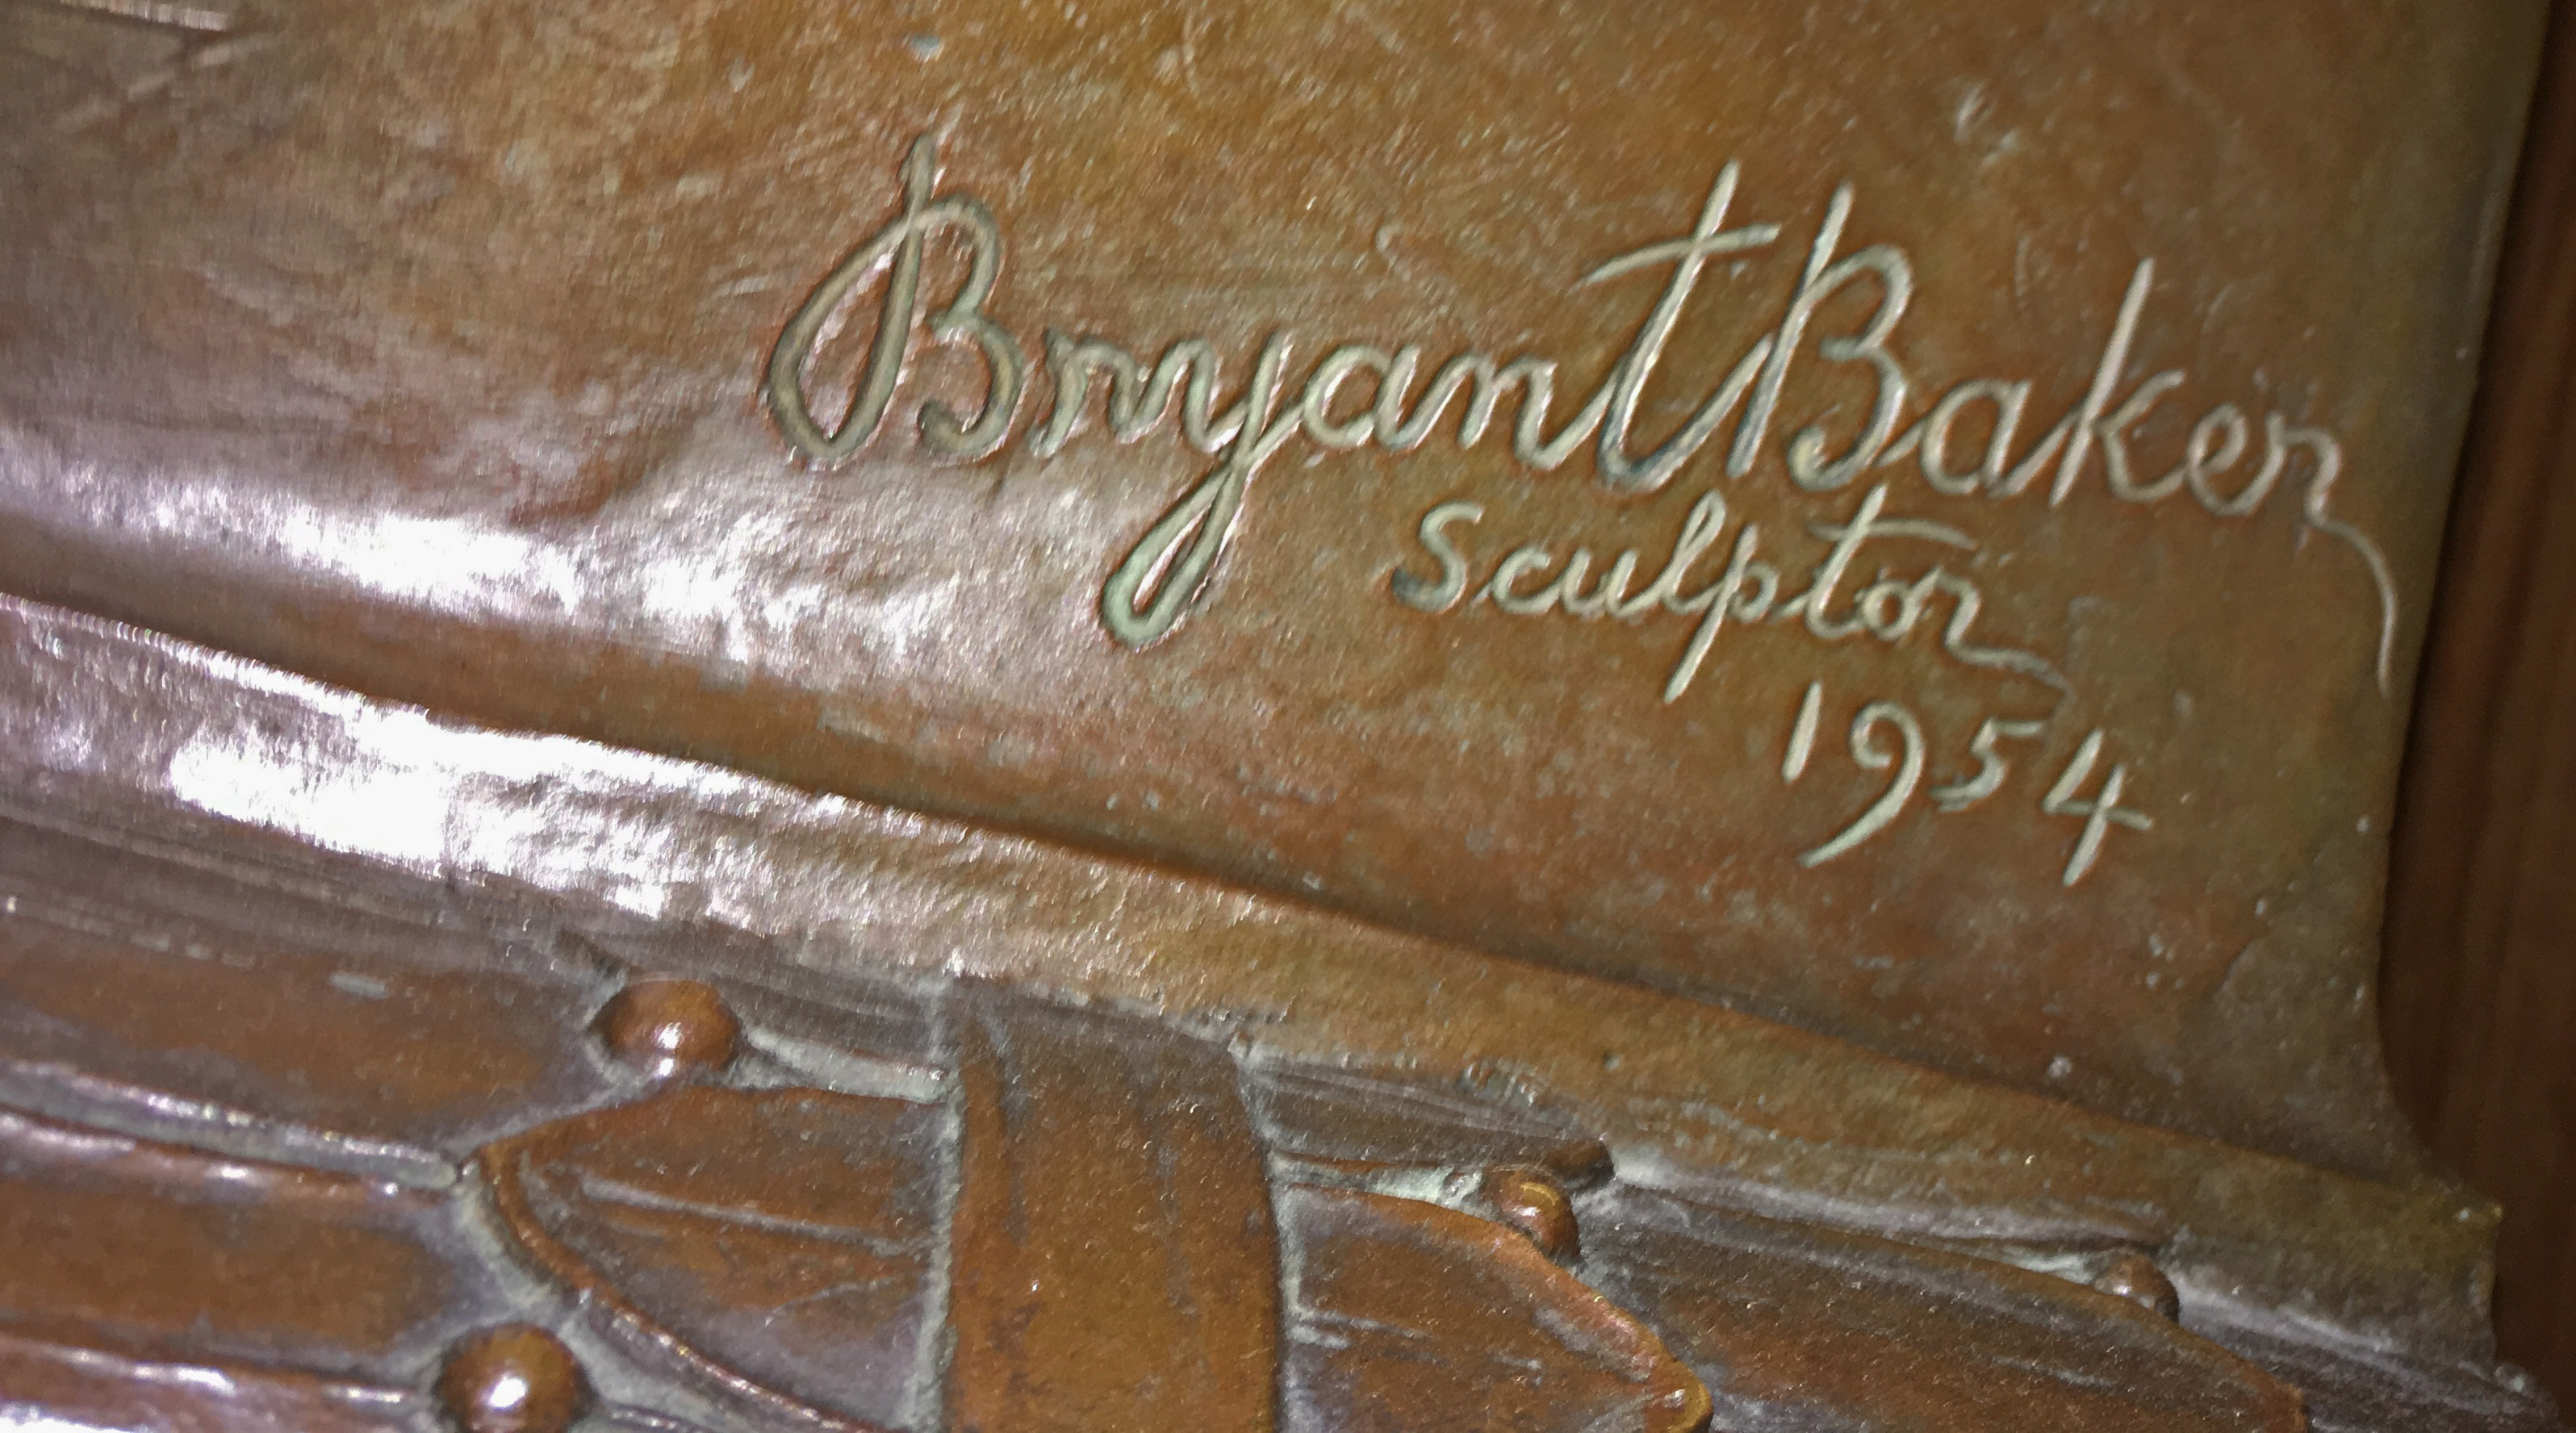
Signature of: bryant baker